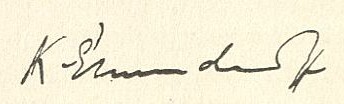
Signature of: karl elmendorff